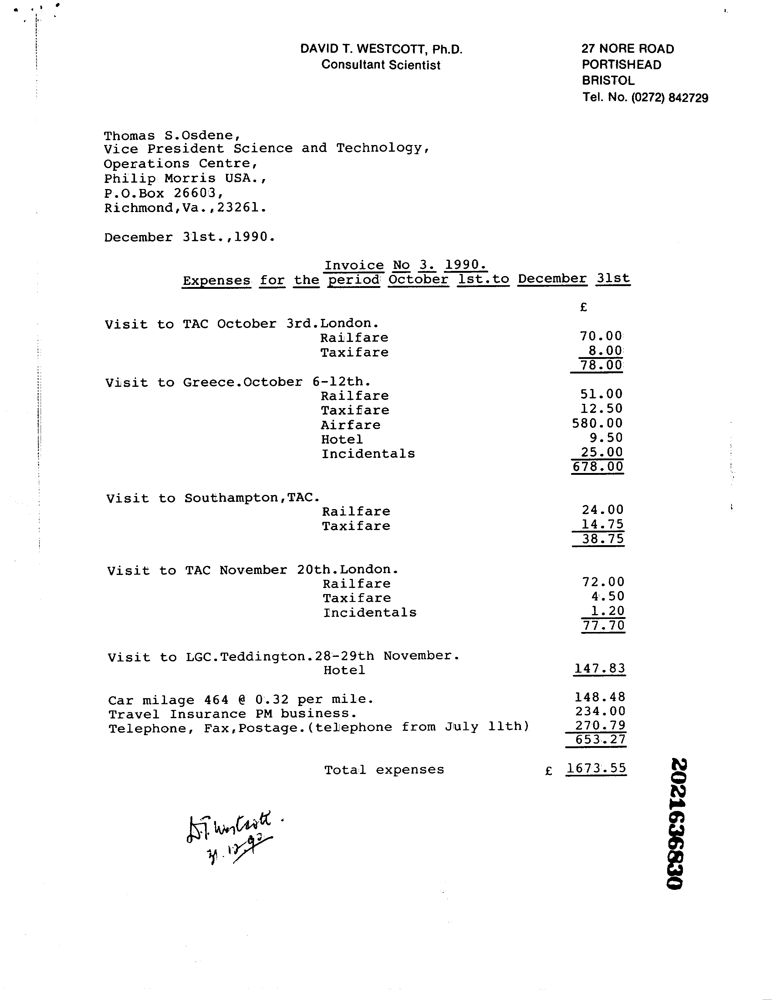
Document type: Invoice